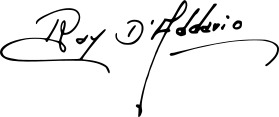
Signature of: raymond d addario